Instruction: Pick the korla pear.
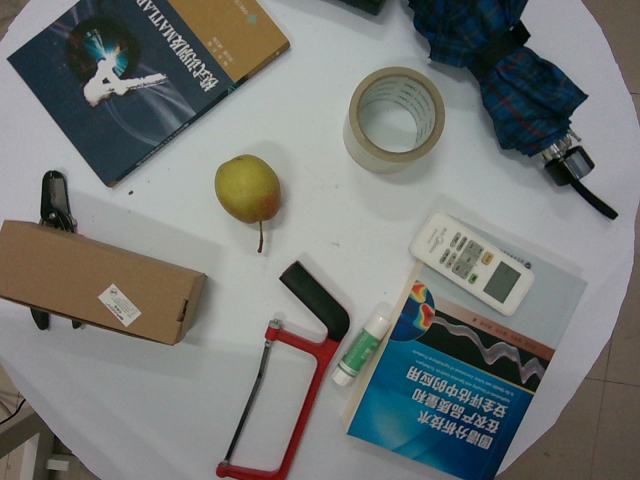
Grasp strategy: vertical